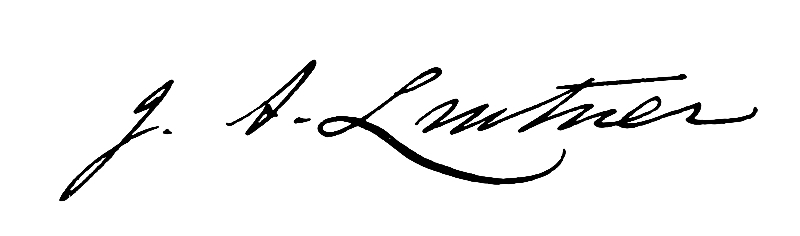
Signature of: joseph albert lintner